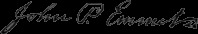
Signature of: john patten emmet